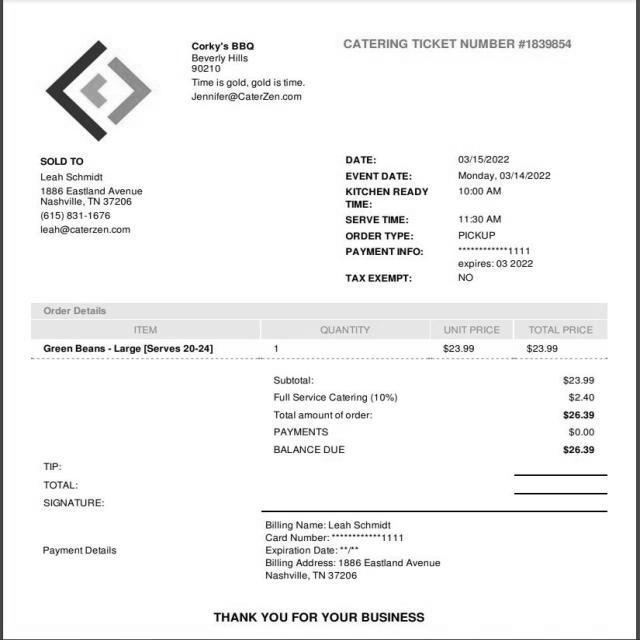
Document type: Invoice